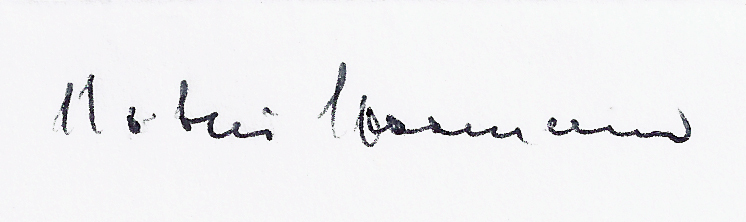
Signature of: robert spaemann